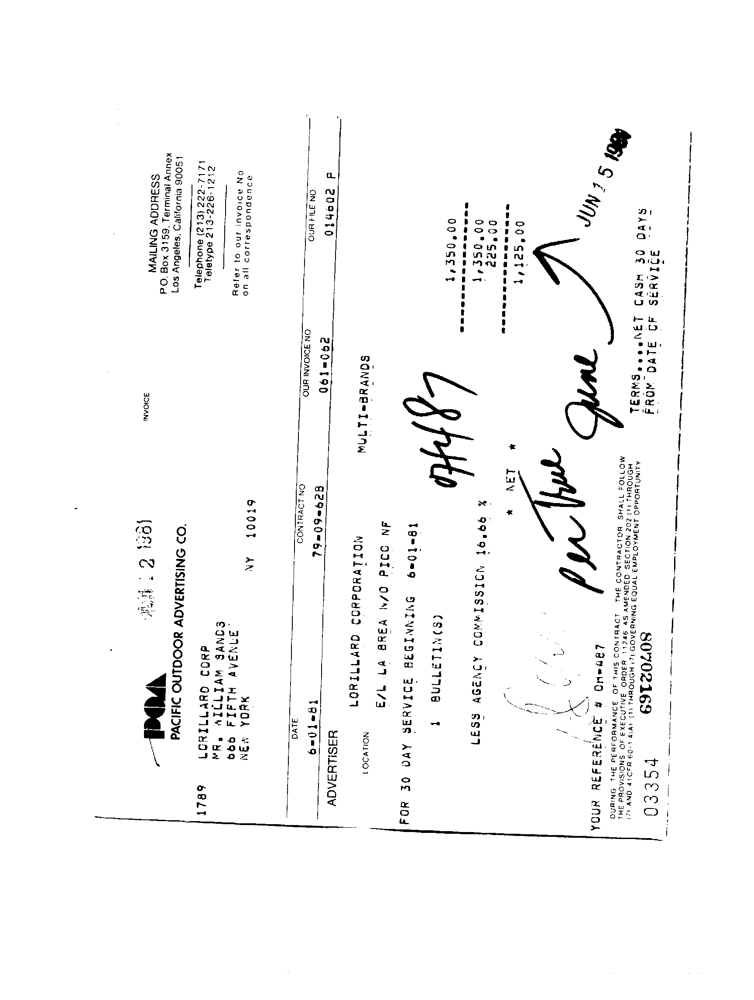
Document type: Invoice